Question: What jurisdiction, city, or county is the document associated with?
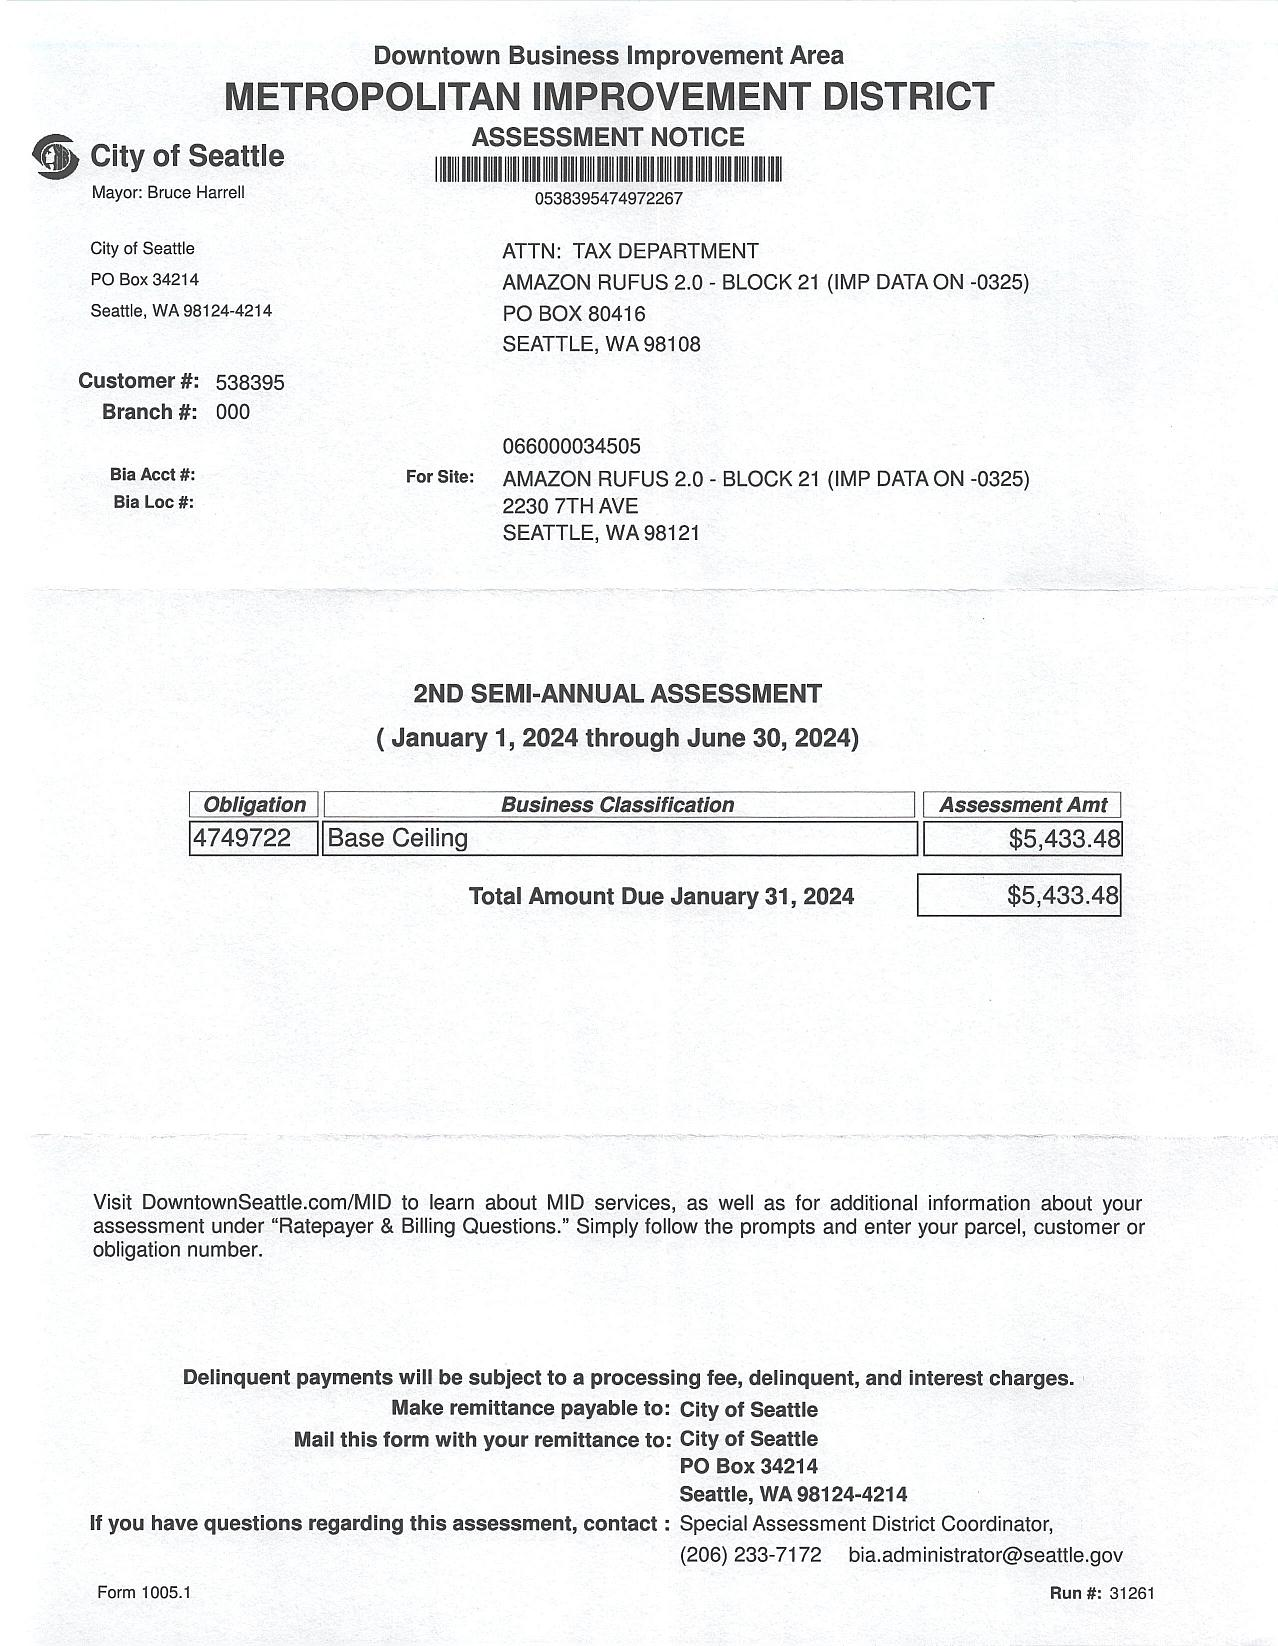
Answer: "City of Seattle"